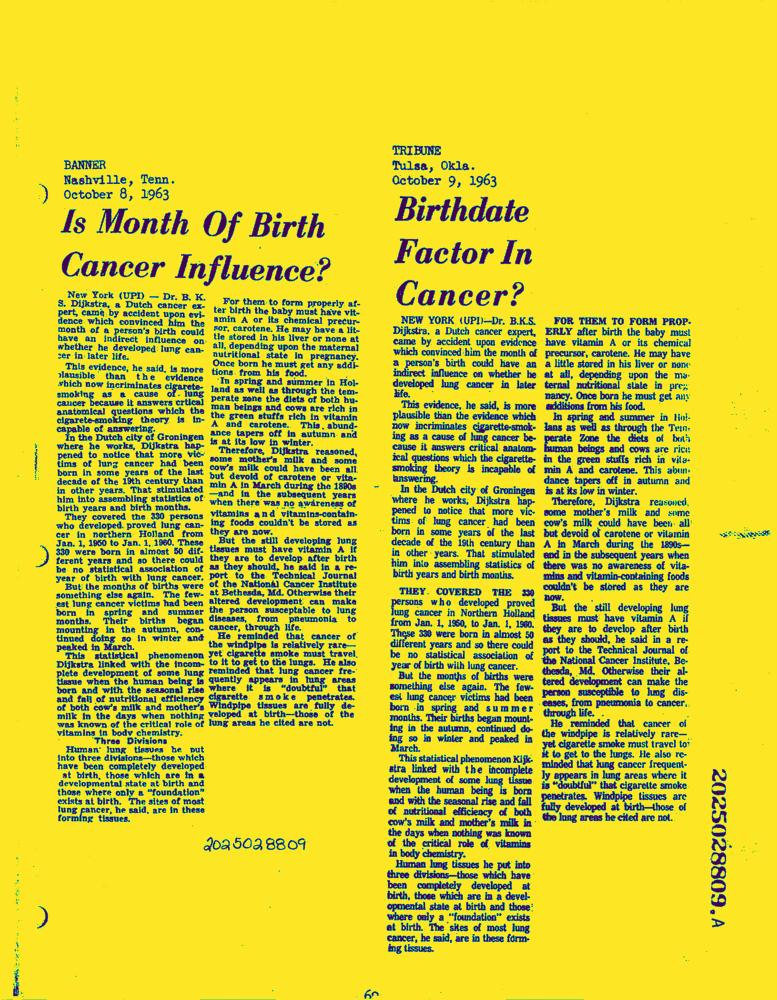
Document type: News-Article